Extract the amount written in words, the amount in digits, the name of the payee, the date on the cheque, and the bank's name from the image.
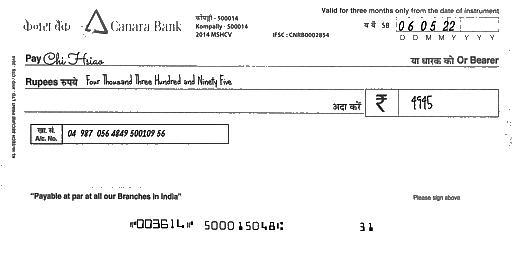
amt_in_words: Four Thousand Three Hundred and Ninety Five
amt_in_figures: 4945
payee_name: Chi Hsiao
bank_name: Canara Bank
cheque_date: 06/05/22